Question: What appears to be the issue?
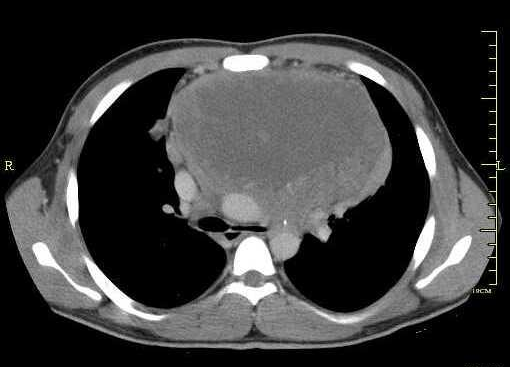
Answer: The findings suggest CXR- PA/LAT- showed Large anterior mediastinal mass
CT Chest- Confirmation of large anterior mediastinal mass with mixed attenuation. The mass exerts considerable mass effect on other mediastinal structures.. chest CT- Confirmation of large anterior mediastinal mass with mixed attenuation characteristics.. The patient might have a history of 19 yo white male who was previously healthy until he developed a chronic dry cough, DOE, and dyspnea x 2 months after returning from a trip from Cancun, Mexico. Pt was diagnosed with walking pneumonia after being seen at a civilian pediatric clinic. Pt's symptoms did not get any better and was eventually seen by his PMD. Pt had a 30 lb intentional weight loss since Nov 2005 (~ 8 months before symptoms, but a 10 lb unintentional wt loss since returning from Mexico..